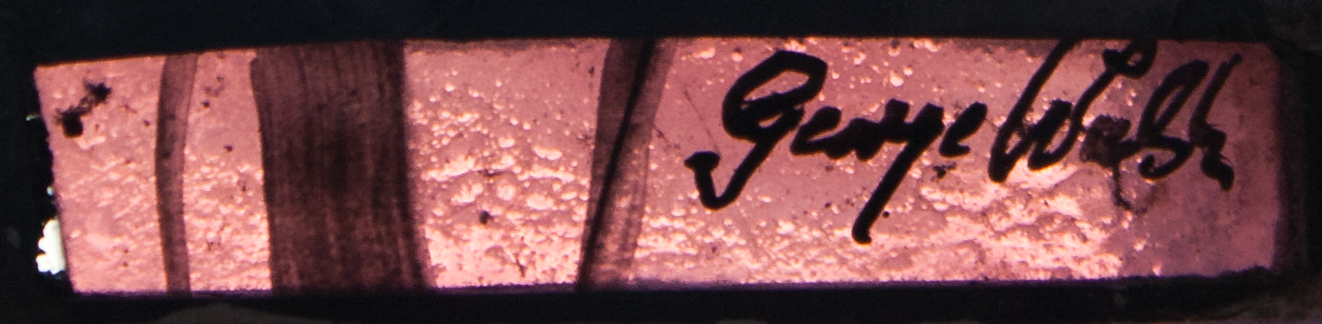
Signature of: george walsh